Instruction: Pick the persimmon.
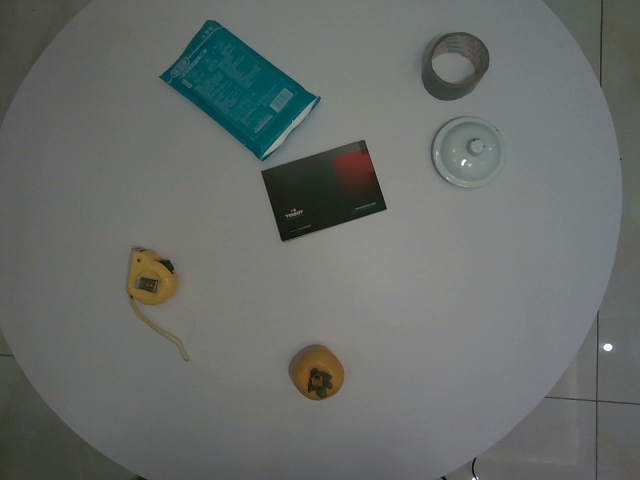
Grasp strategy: vertical